Question: What is the filing due date as per the document?
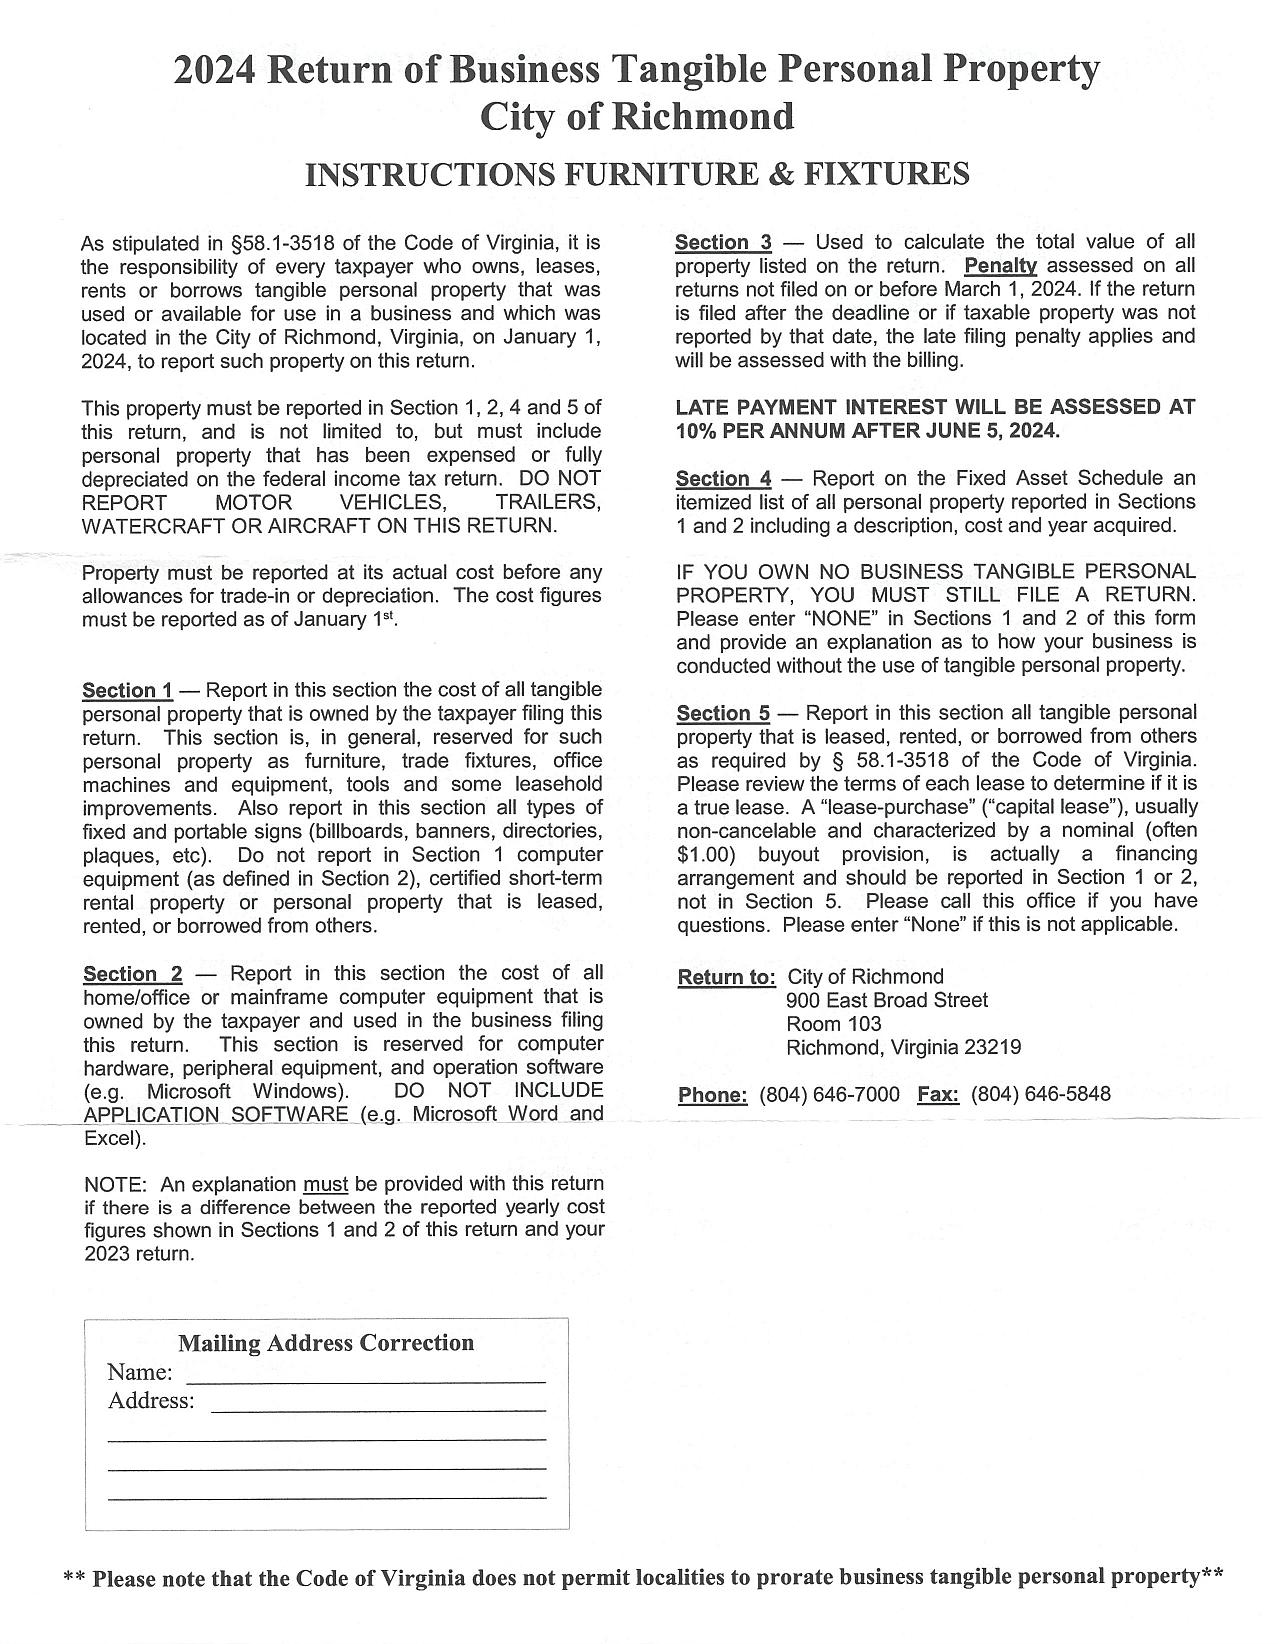
Answer: "1-Mar-24"